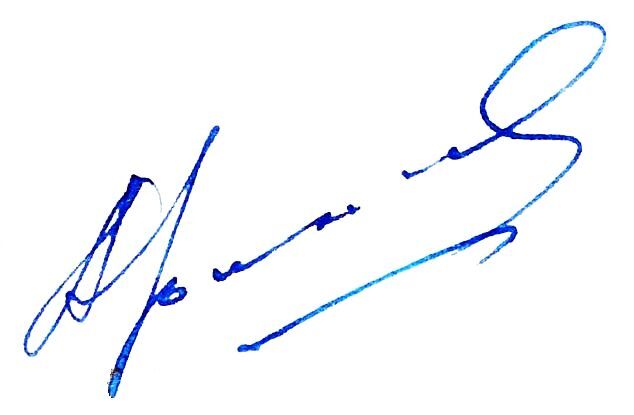
Signature of: q22918533